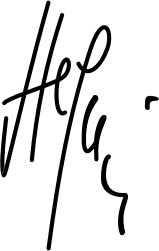
Signature of: simon stefani